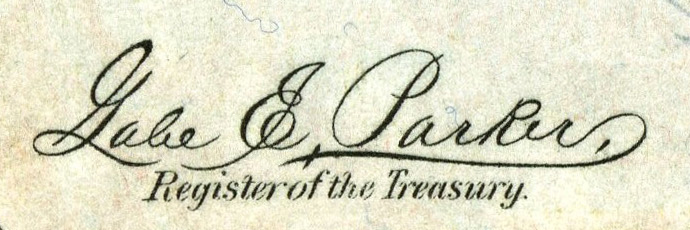
Signature of: gabe e parker